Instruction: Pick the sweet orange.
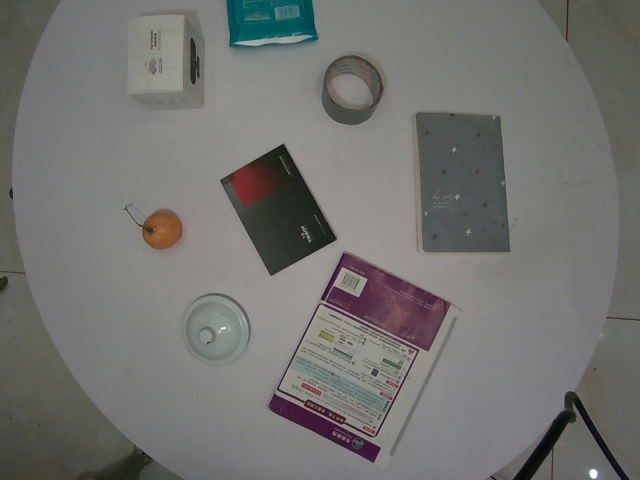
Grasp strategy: vertical